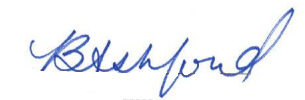
Signature of: brad ashford